Question: What is the suspected problem?
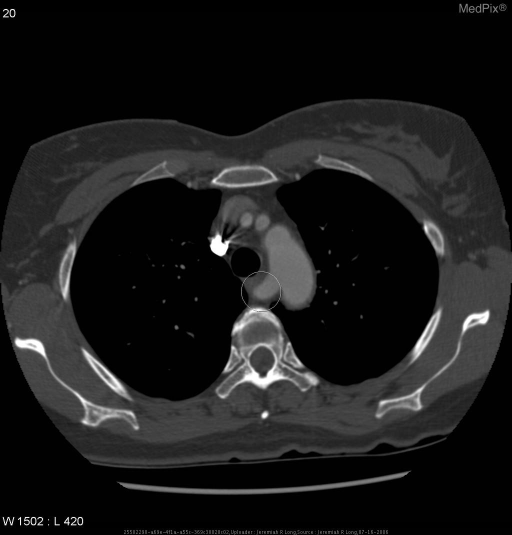
Answer: The findings suggest CT examination of the chest performed with IV contrast according to a PE/DVT protocol demonstrated an aberrant right subclavian artery.  The mediastinum was otherwise unremarkable.  There was no pulmonary embolism detected.. CT examination of the chest with IV contrast performed accoring to a PE/DVT protocol demonstrated an aberrant right subclavian artery.  The mediastinum was otherwise unremarkable.  There was no pulmonary embolism detected.. The patient might have a history of 54 year-old female with acute onset chest pain..